Question: What is the main concern?
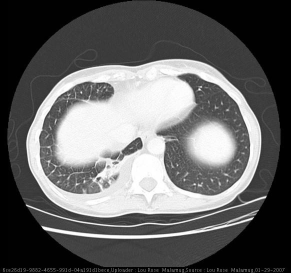
Answer: The findings suggest Chest PA/LAT revealed increased interstitial markings in the right lower lobe.

Contrast enhanced chest CT revealed diffuse increased interstitial markings involving the right middle and lower lobes, pleural thickening/scarring of the posterior right lower lobe, and a small right-sided pleural effusion.. Contrast enhanced chest CT shows pleural thickening/scarring of the posterior right lower lobe.. The patient might have a history of The patient is a 43-year-old female who presented with a 6-month history of progressively worsening shortness of breath with exertion during her 5-mile runs.  The patient also complained of wheezing but denied having a cough, fevers, chills, or weight loss.  This patient does not have a previous history of any chronic illnesses and does not have any history of tobacco use..